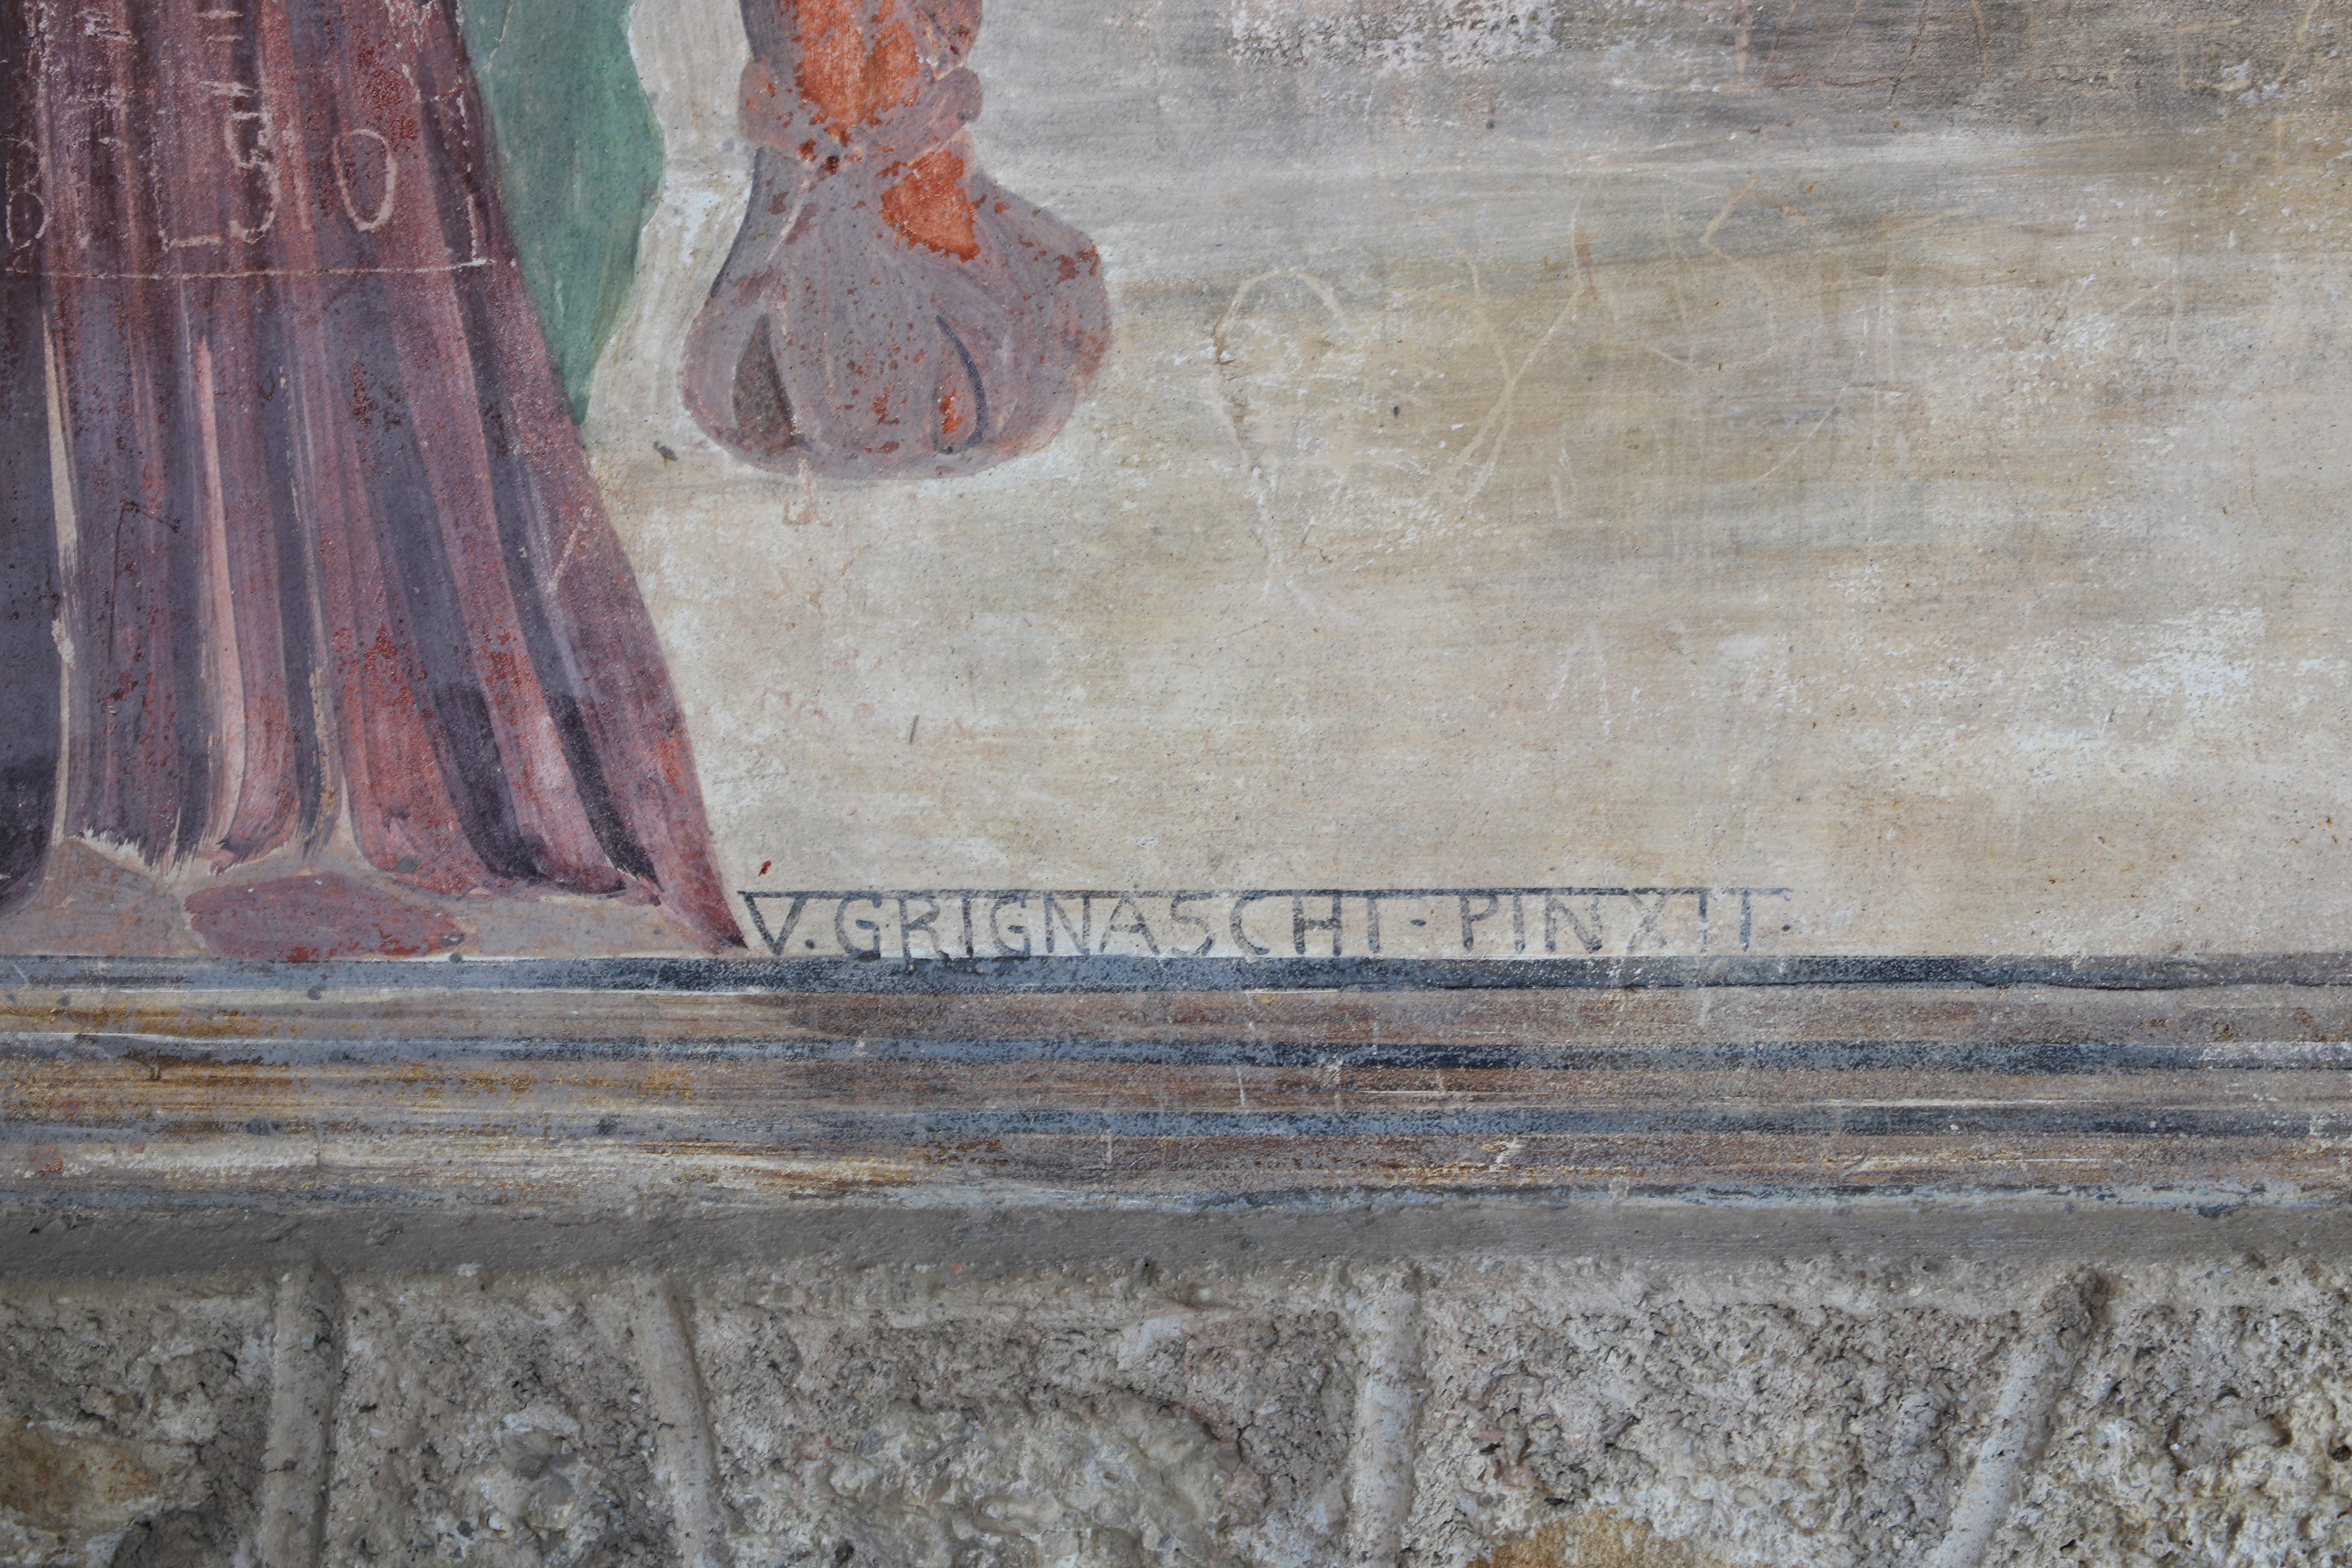
Signature of: ugo grignaschi